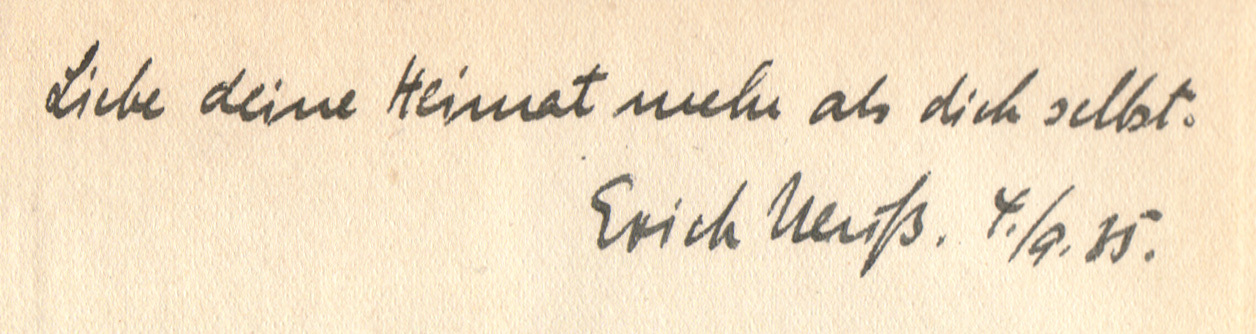
Signature of: erich neuß